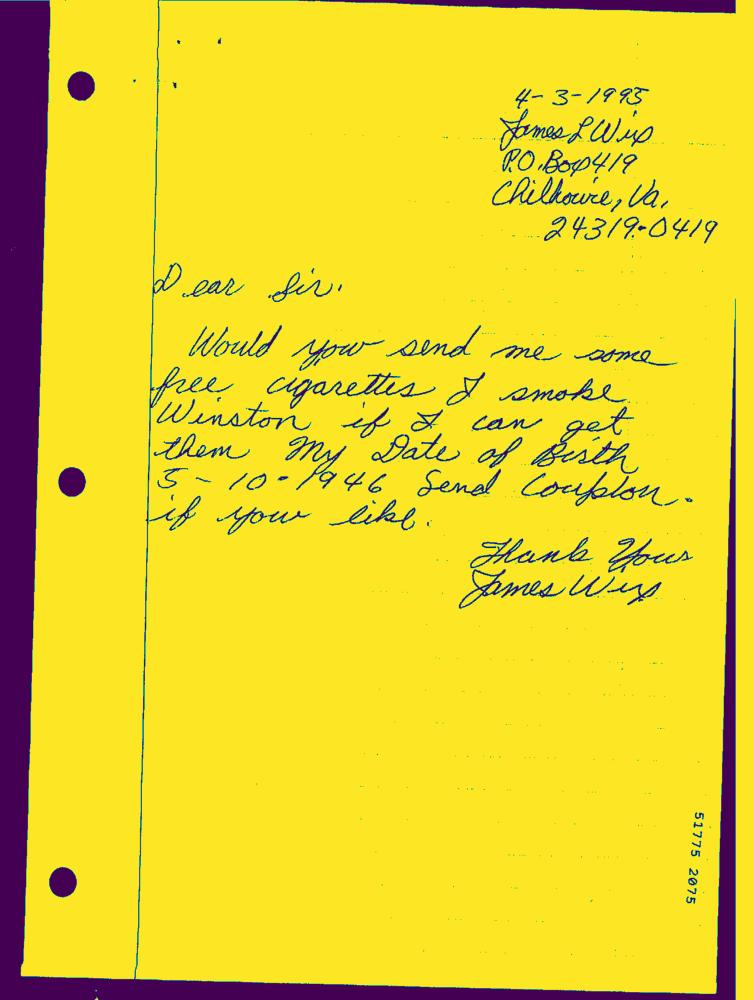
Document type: Hand-Written